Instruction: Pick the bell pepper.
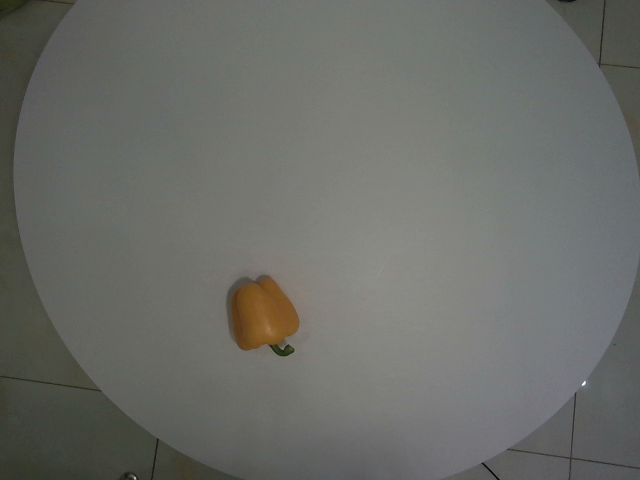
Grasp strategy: vertical